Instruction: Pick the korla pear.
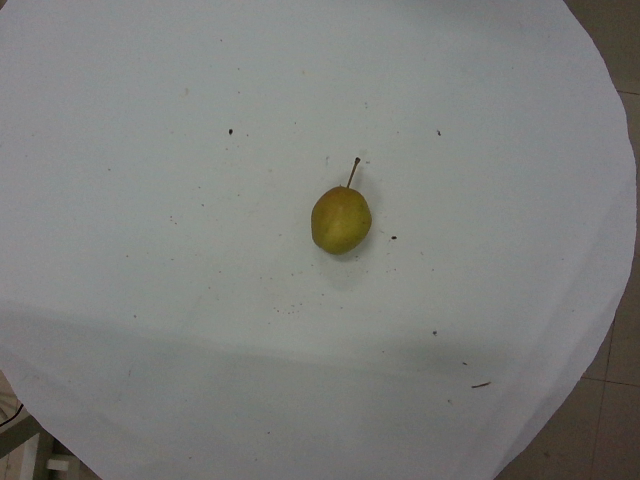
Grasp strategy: vertical